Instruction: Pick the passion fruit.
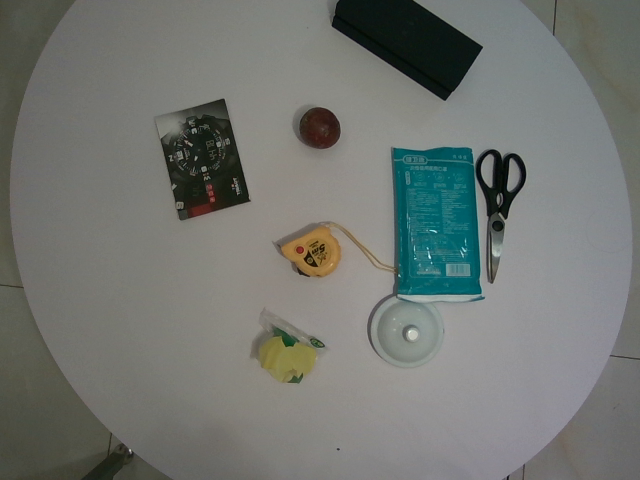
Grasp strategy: vertical